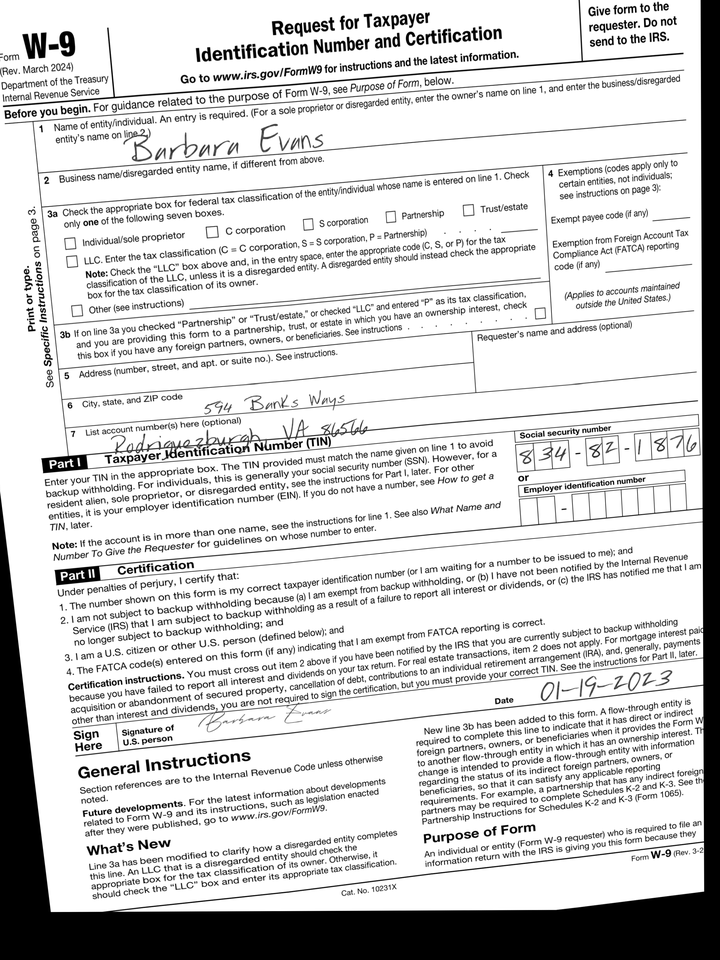
adr1: 594 Banks Ways
adr2: Rodriguezburgh, VA 86566
cbx: no
ssn: 834821876
enm: Barbara Evans
sdt: 01-19-2023